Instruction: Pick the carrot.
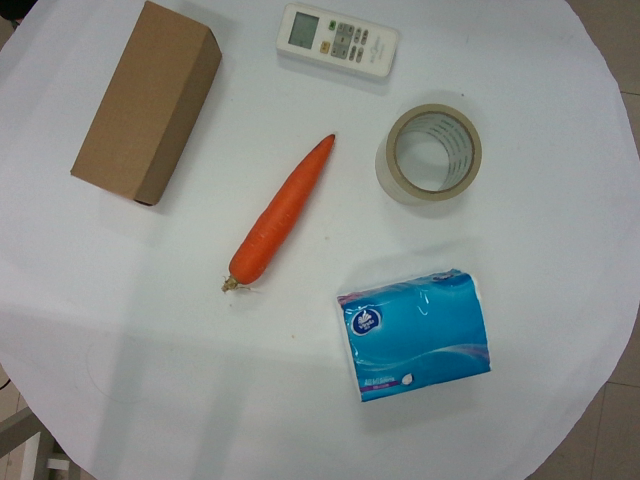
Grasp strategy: vertical